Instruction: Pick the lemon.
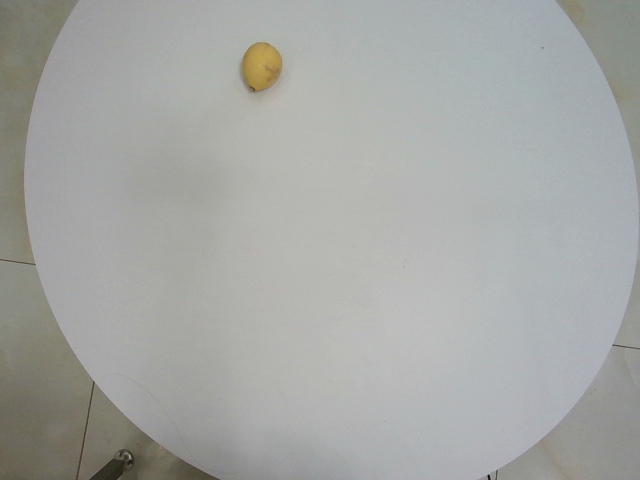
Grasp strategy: vertical